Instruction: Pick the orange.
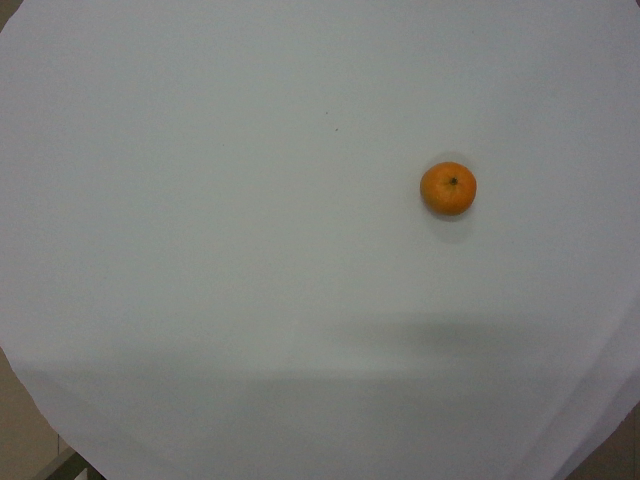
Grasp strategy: vertical